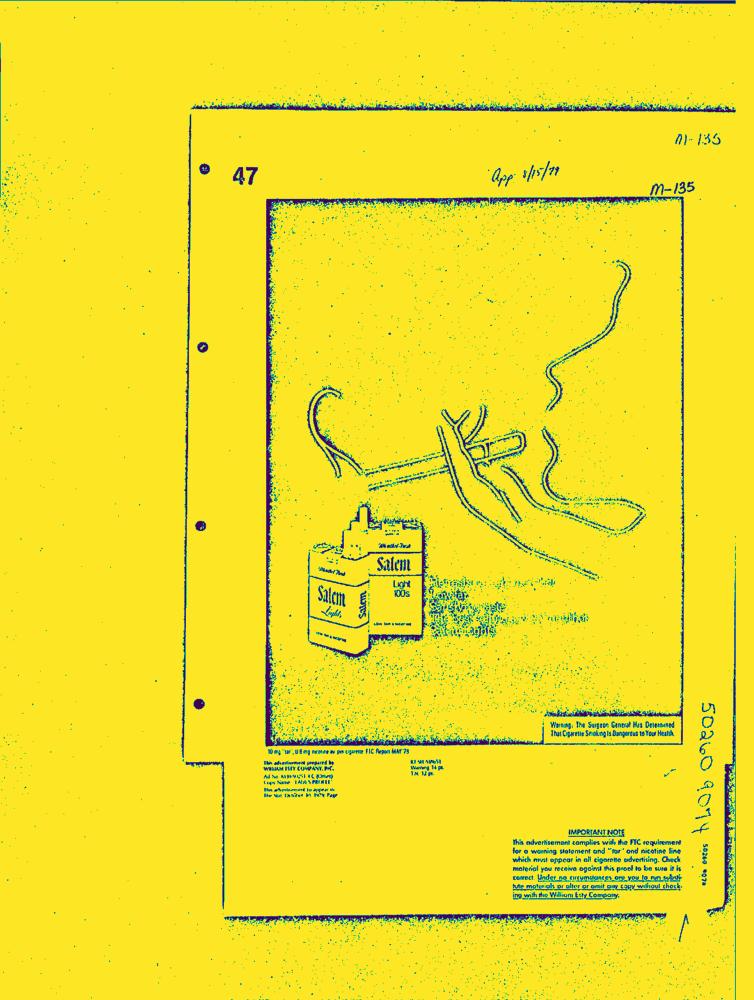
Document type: AD